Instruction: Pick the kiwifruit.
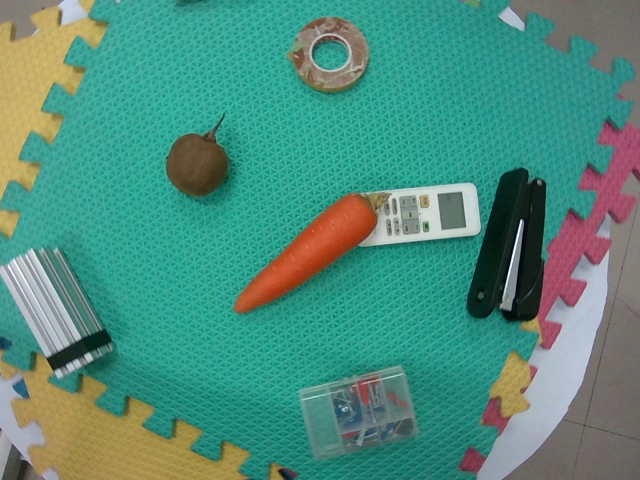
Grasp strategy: vertical